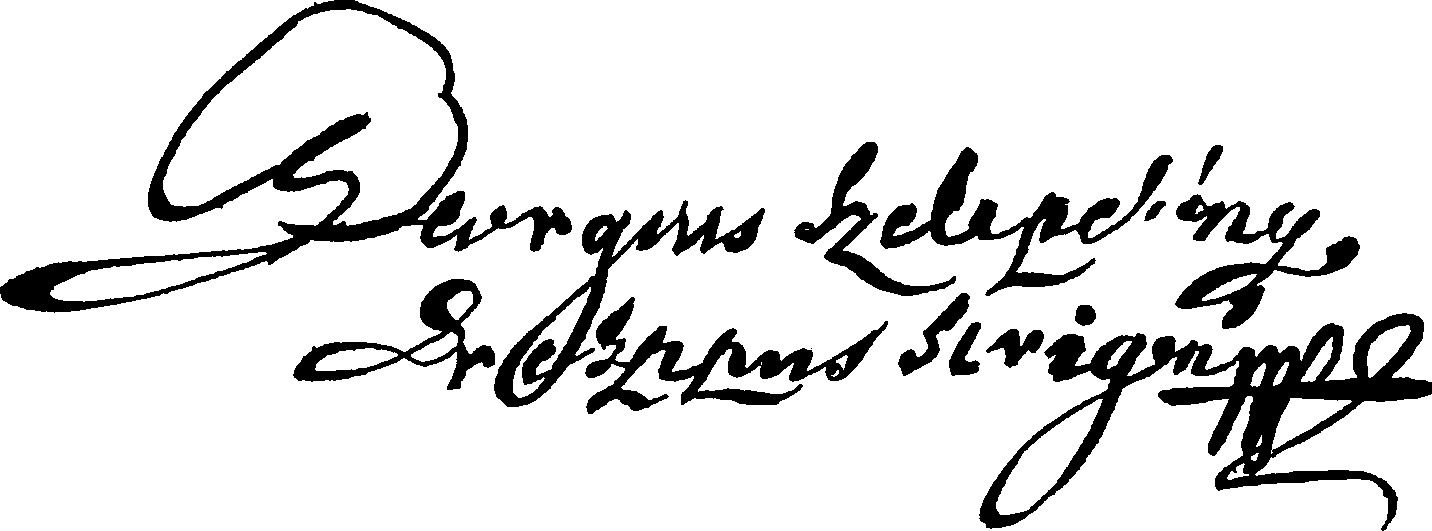
Signature of: györgy szelepcsényi